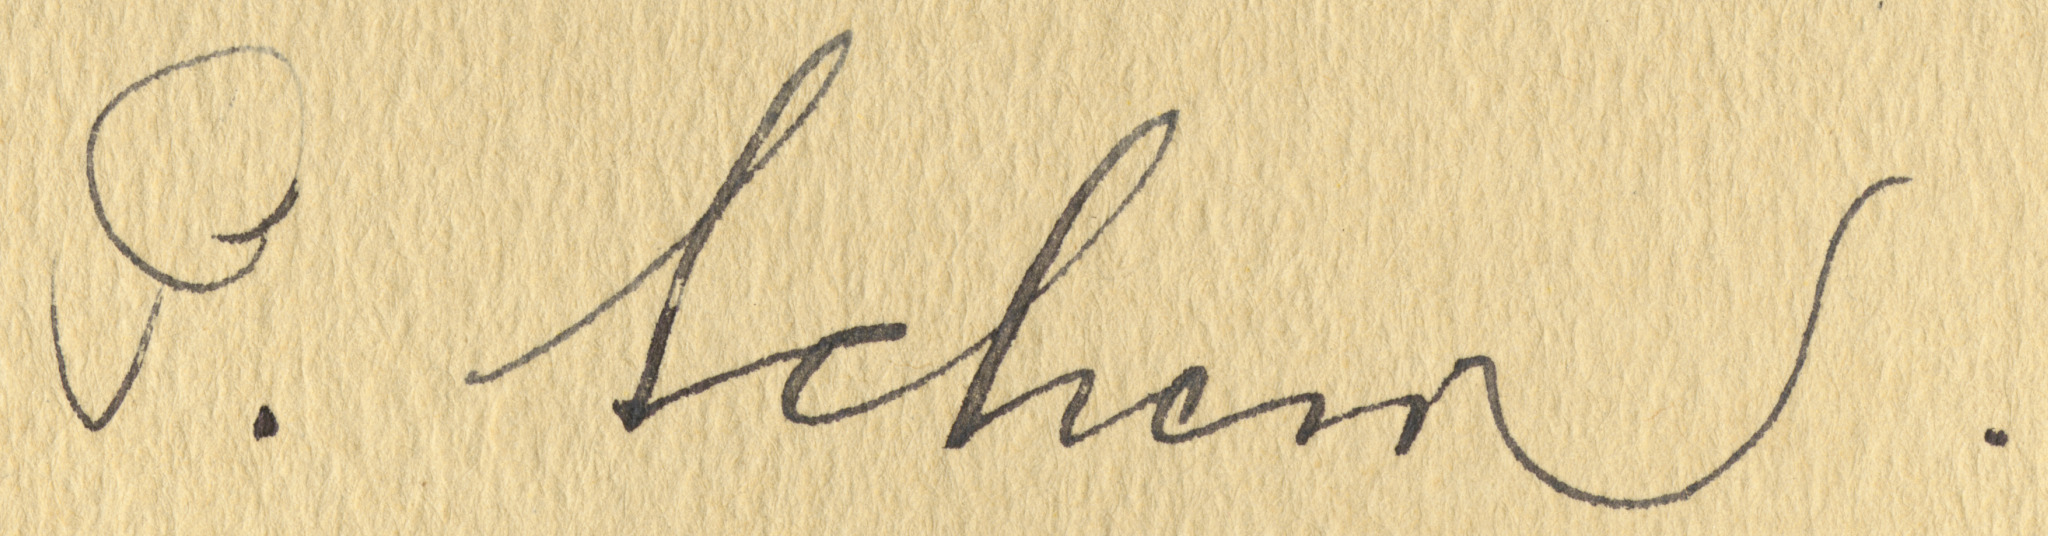
Signature of: paul scherrer